Question: What is the date of the hearing as scheduled in the document?
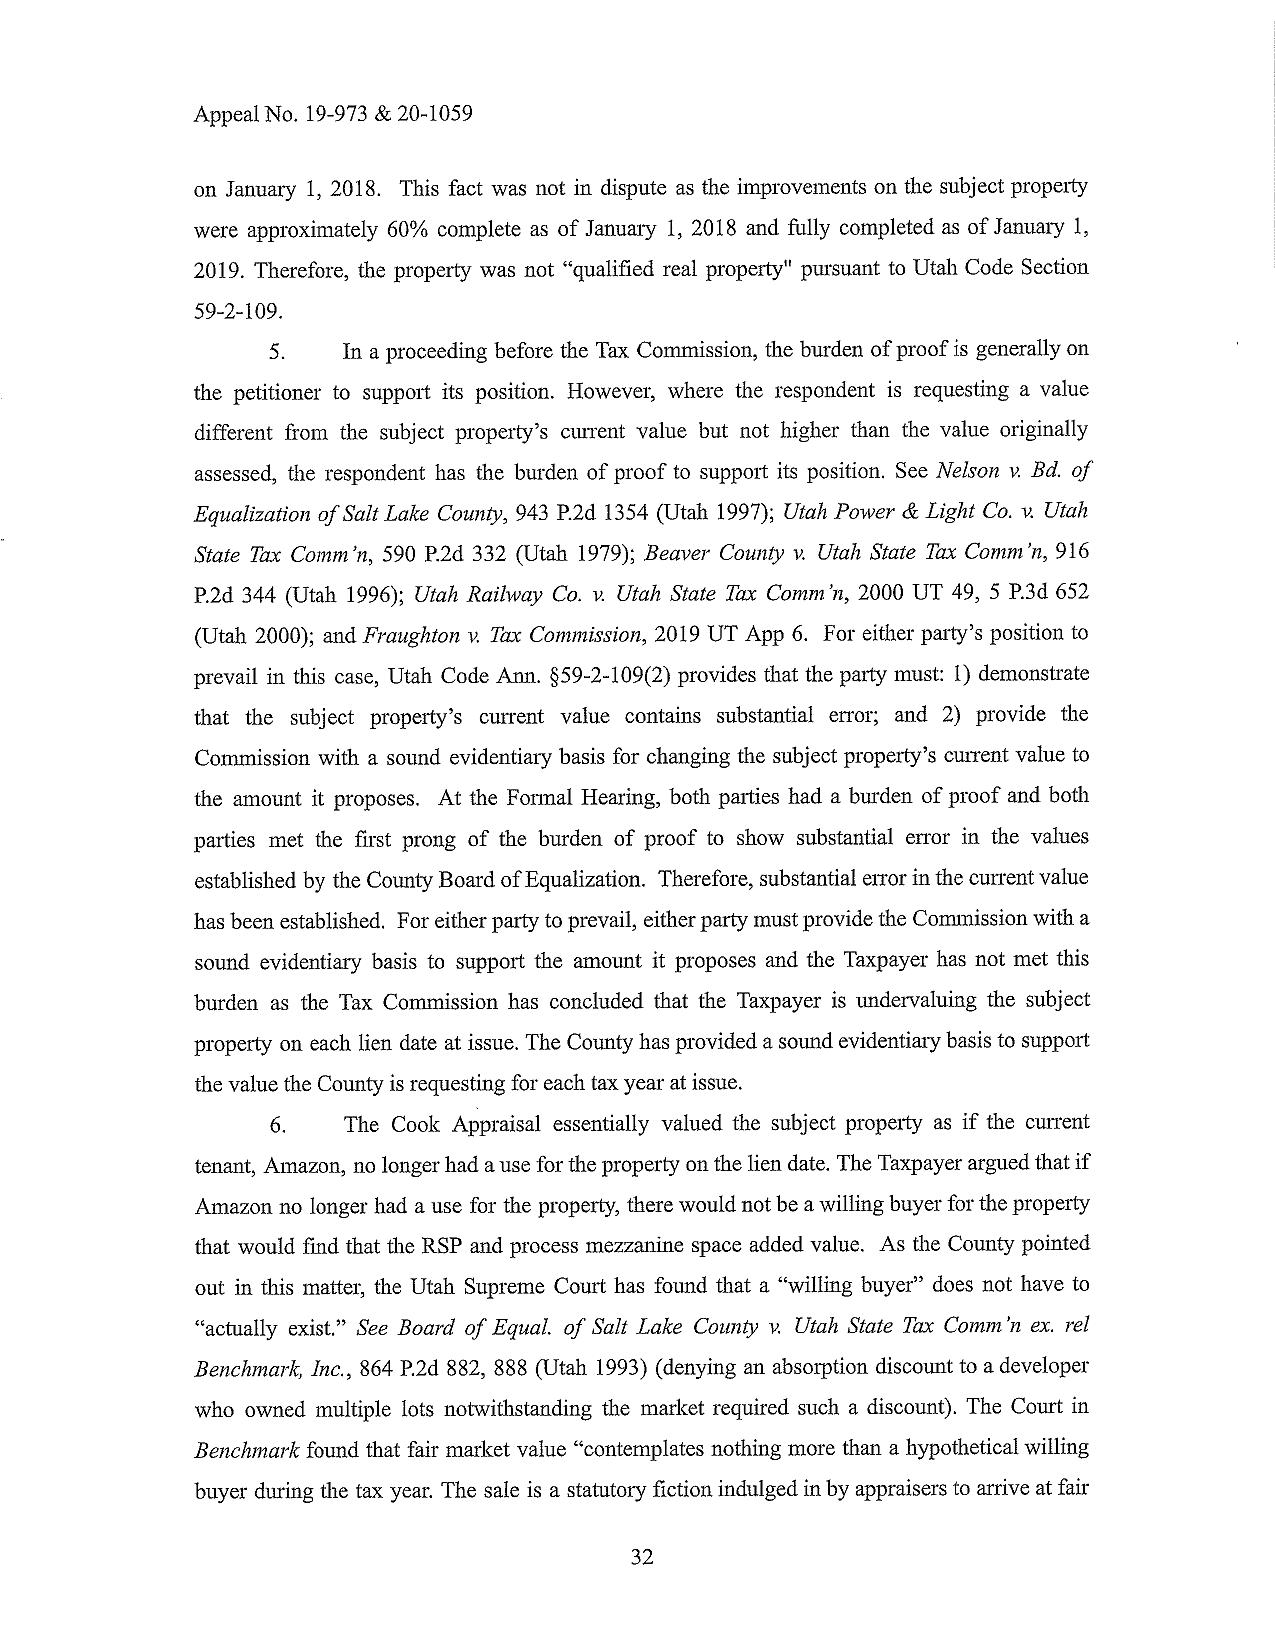
Answer: "1-Jan-18"